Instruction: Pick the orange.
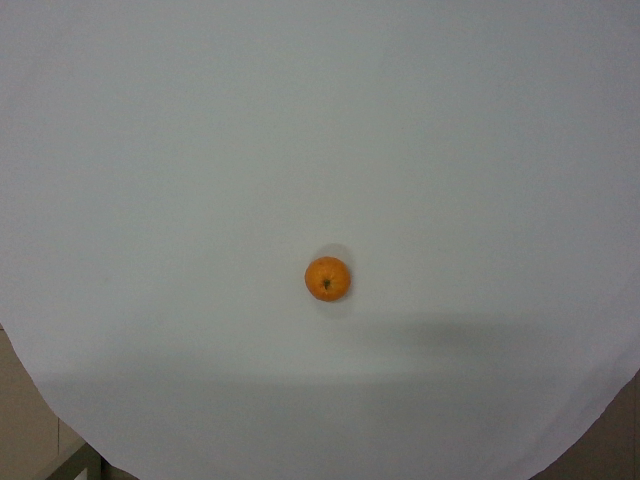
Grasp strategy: vertical